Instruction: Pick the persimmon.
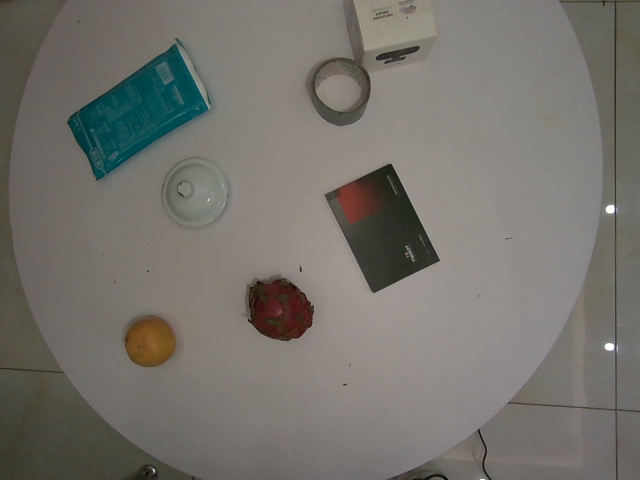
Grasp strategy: vertical